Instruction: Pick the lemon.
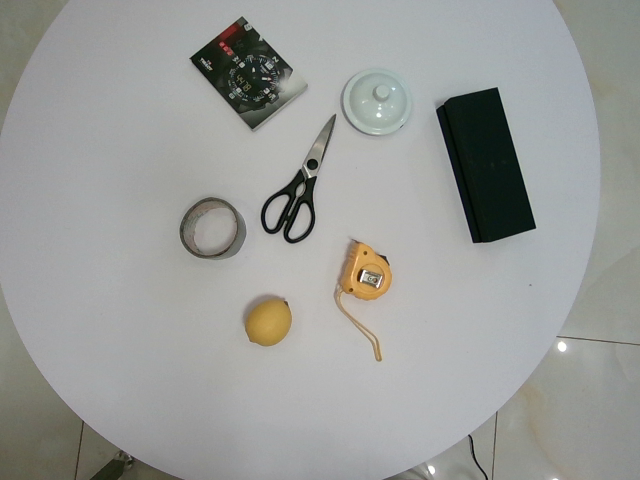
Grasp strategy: vertical